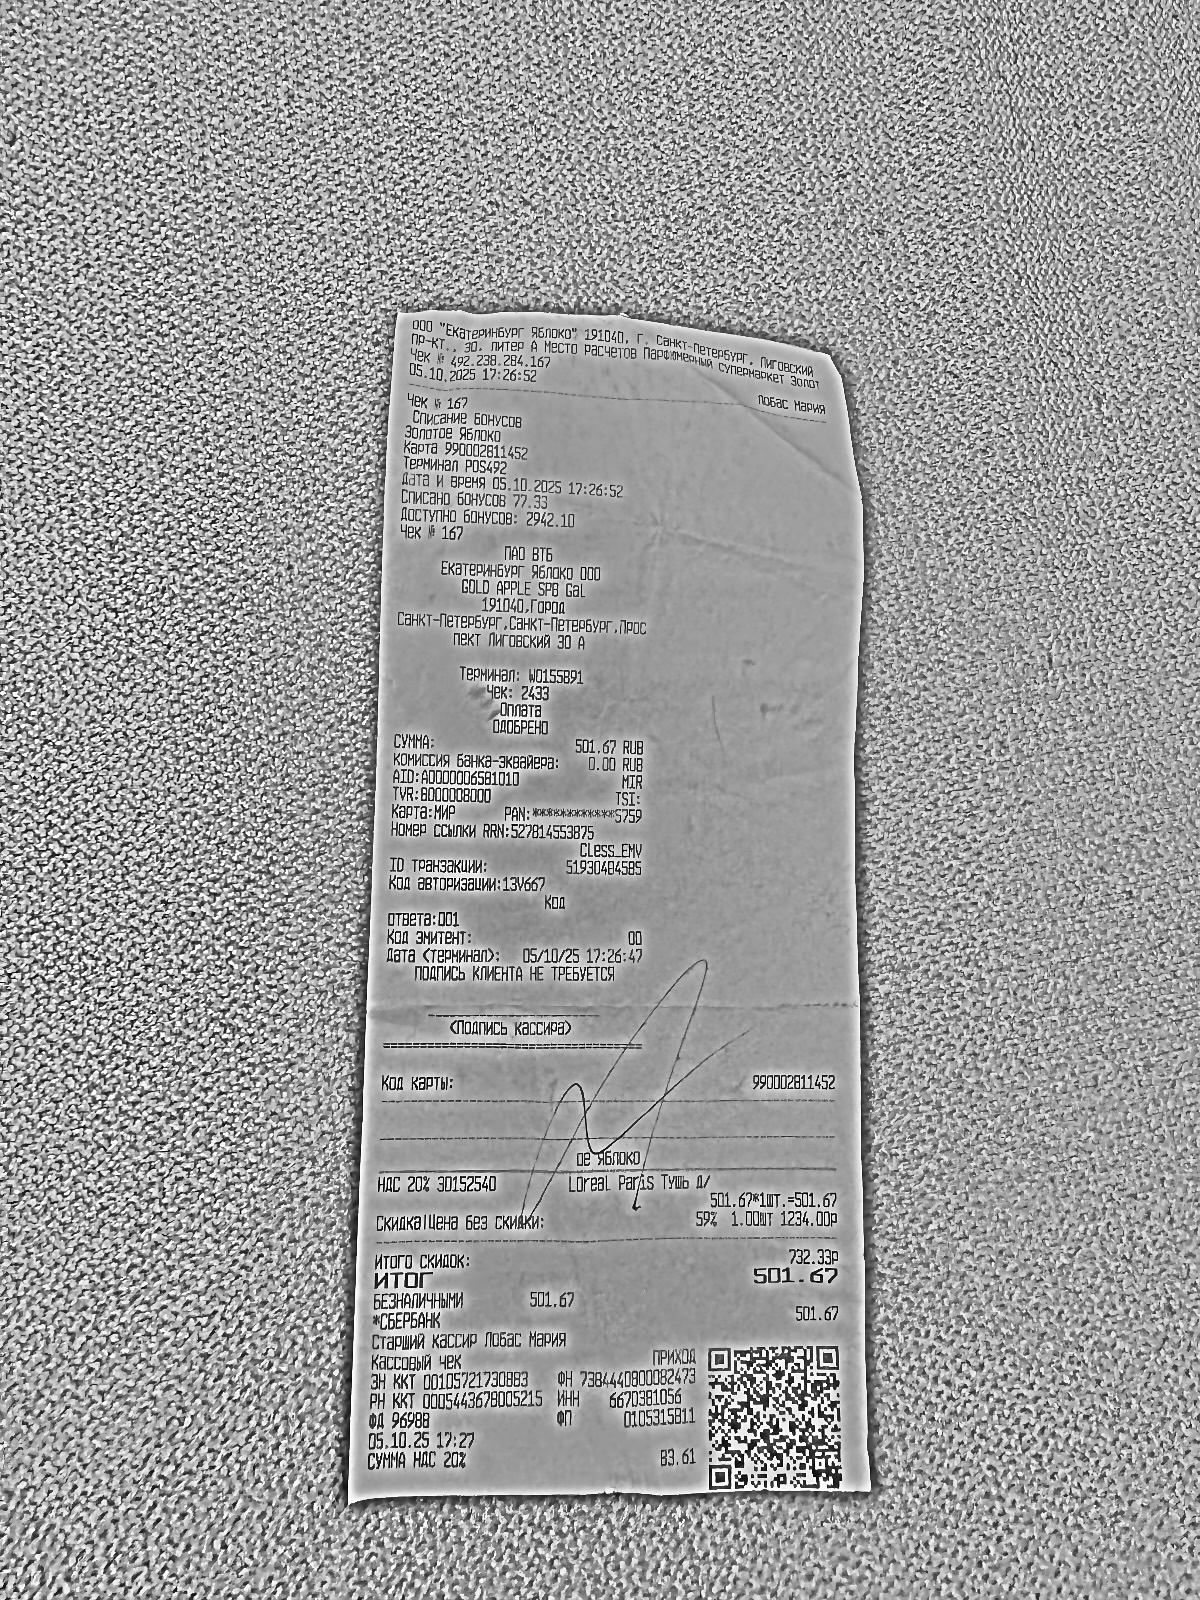
Продавец: ООО "Екатеринбург Яблоко"
ИНН: 6670381056
Дата: 05.10.2025
Товары: Loreal Paris Тушь д/
Количество: 1.000
Цена: 1234.00
Сумма: 501.67
Итого: 501.67